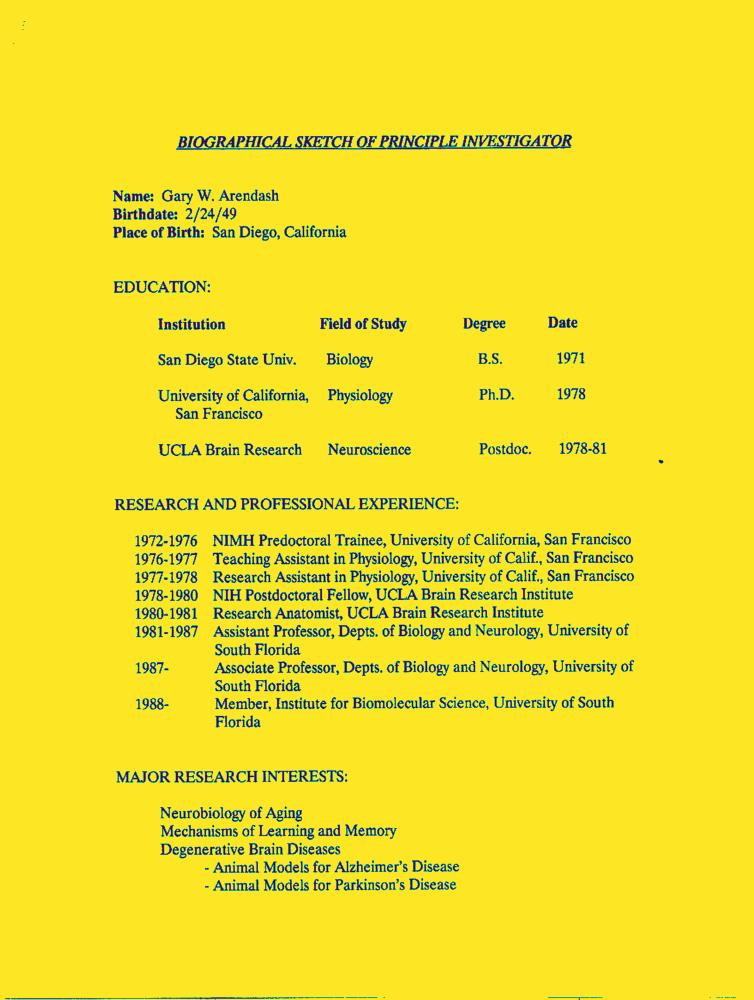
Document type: Resume-Doc